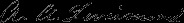
Signature of: abiel abbot livermore